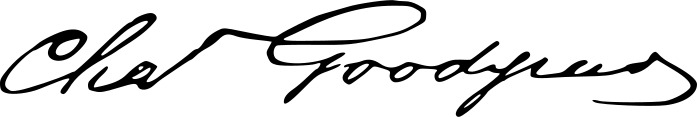
Signature of: charles goodyear